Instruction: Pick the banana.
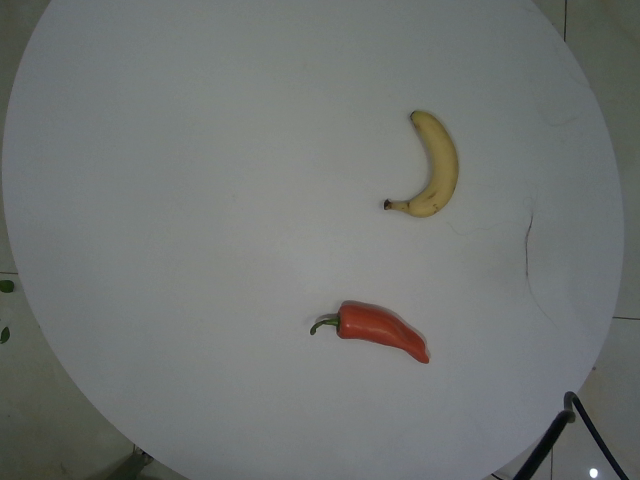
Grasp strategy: vertical